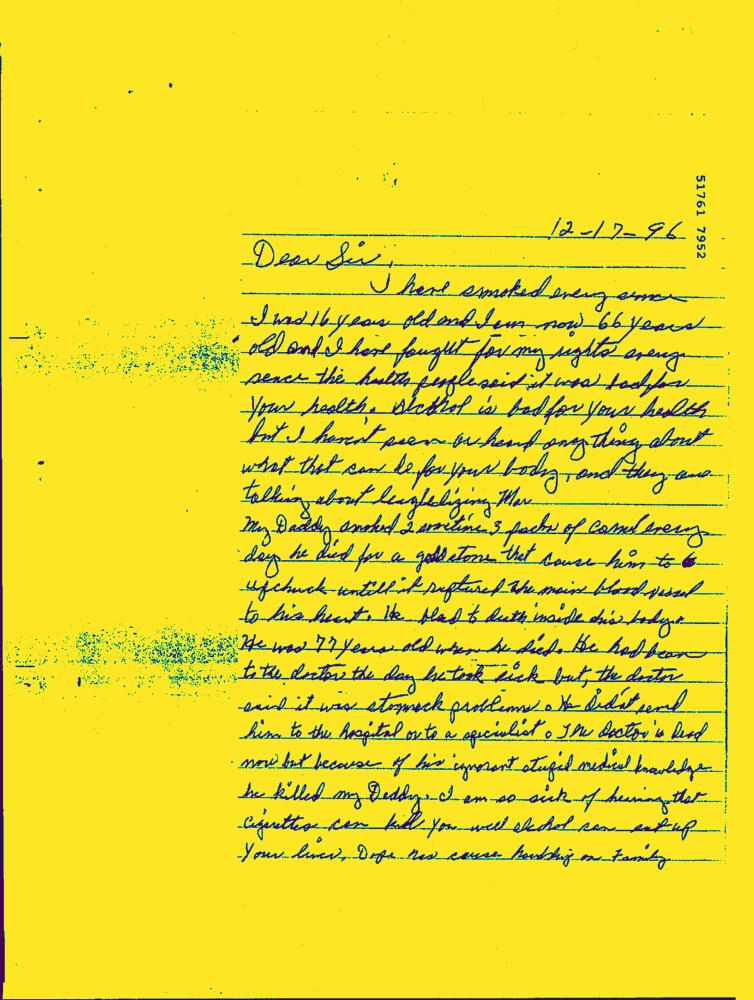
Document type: Hand-Written